Question: What might the diagnosis be?
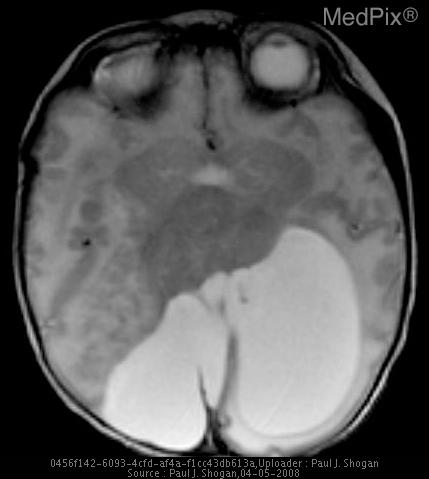
Answer: The possible diagnosis includes Alobar Holoprosencephaly
Semilobar Holoprosencephaly
Lobar Holoprosencephaly
Septooptic Dysplasia
Scizencephaly.